Question: What jurisdiction, city, or county is the document associated with?
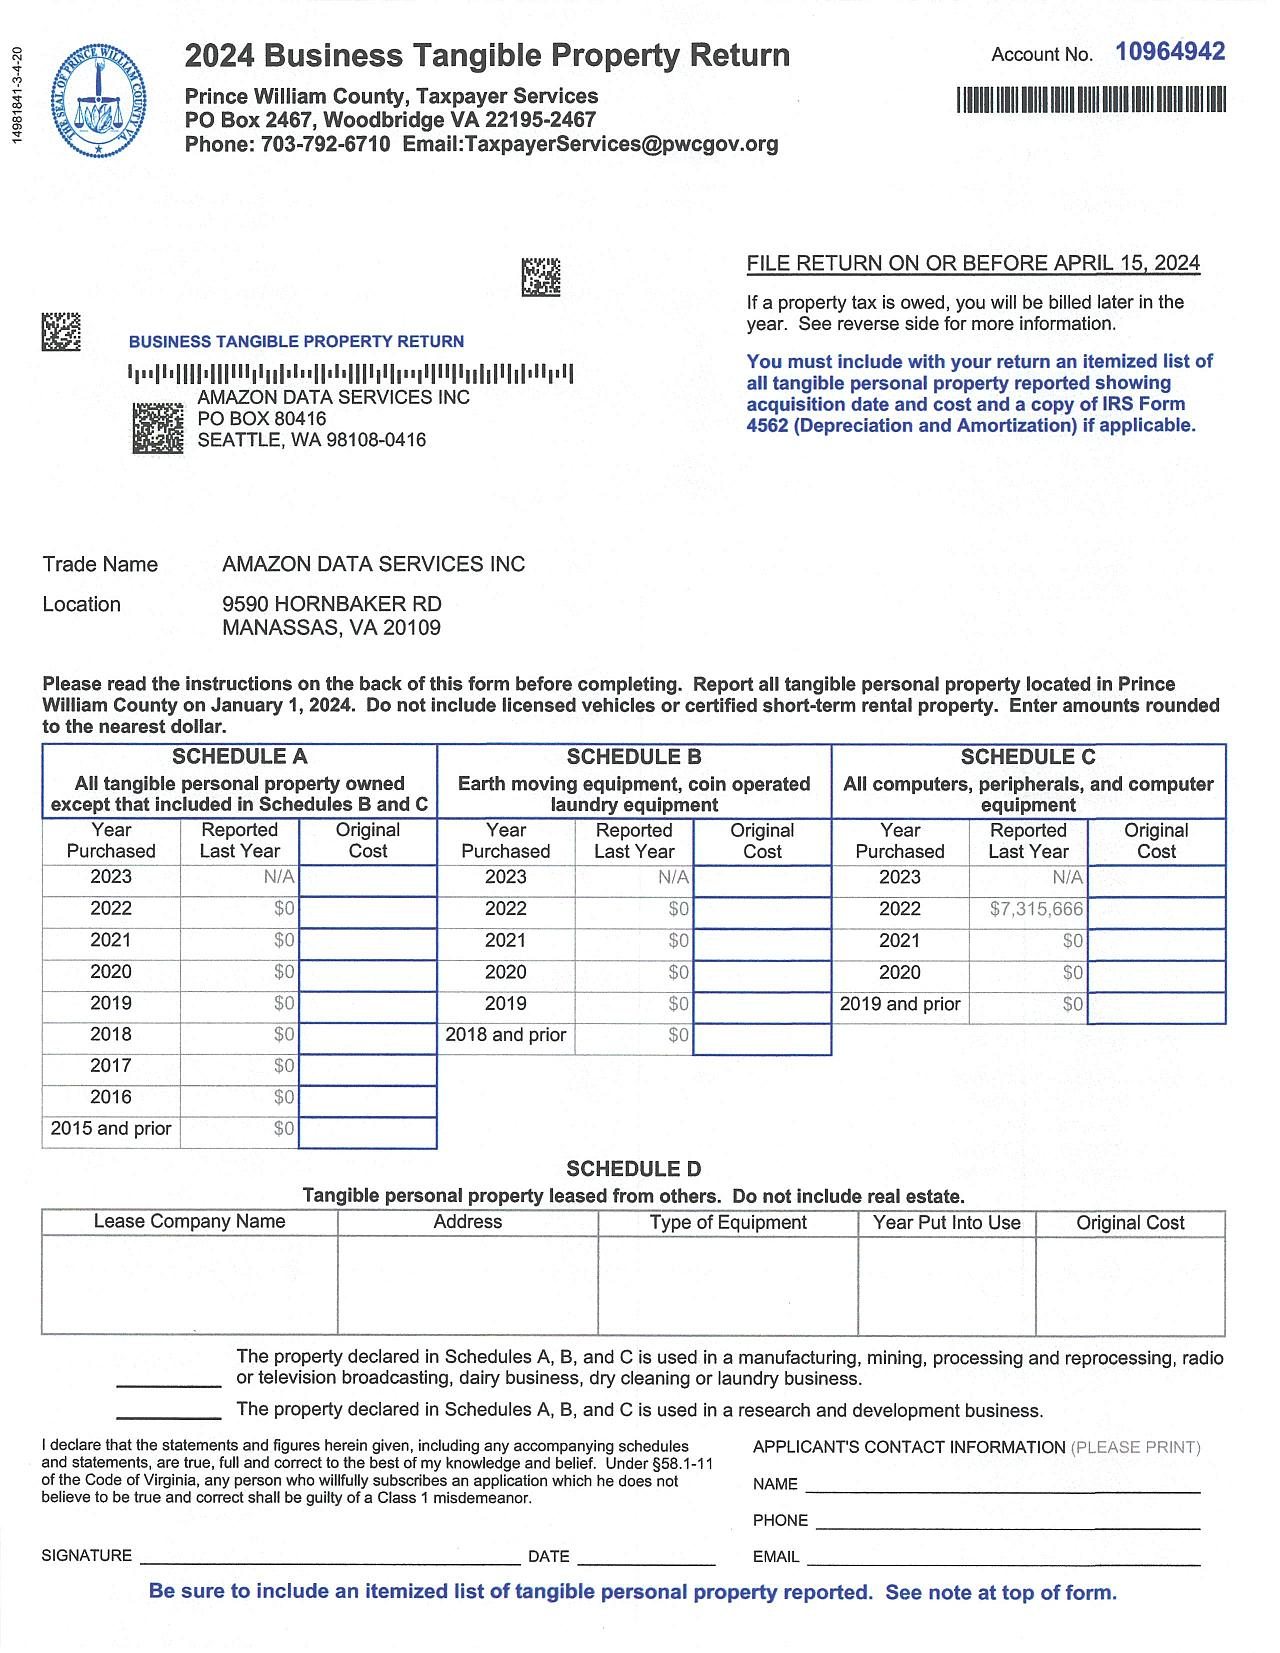
Answer: "Prince William County"